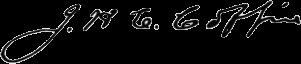
Signature of: john huntington crane coffin